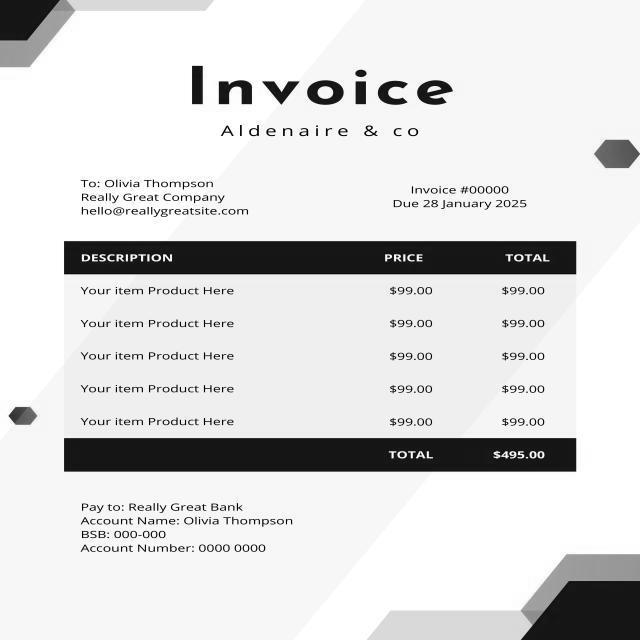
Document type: Invoice